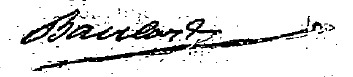
Signature of: jules ferdinand baulard